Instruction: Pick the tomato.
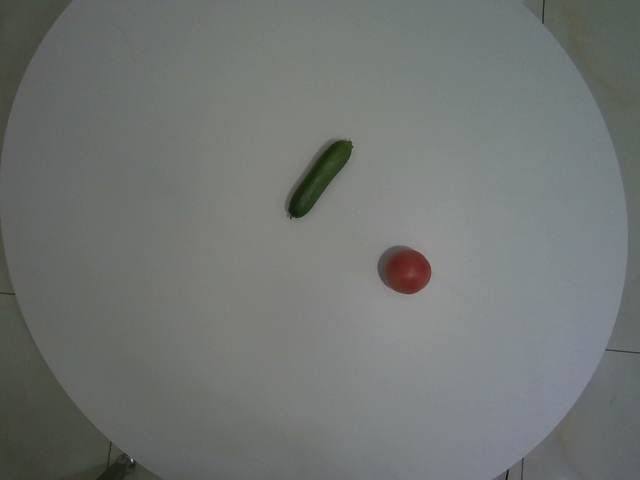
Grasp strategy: vertical